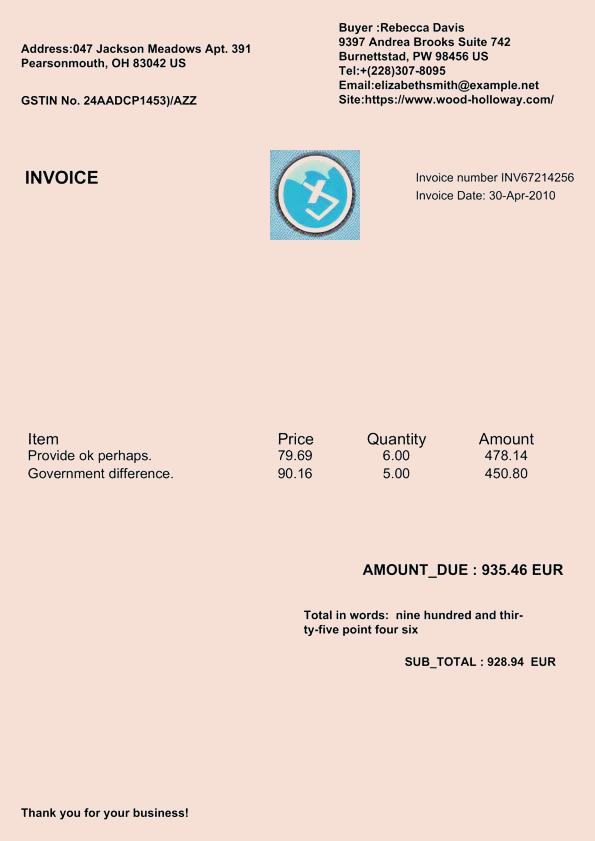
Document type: Invoice